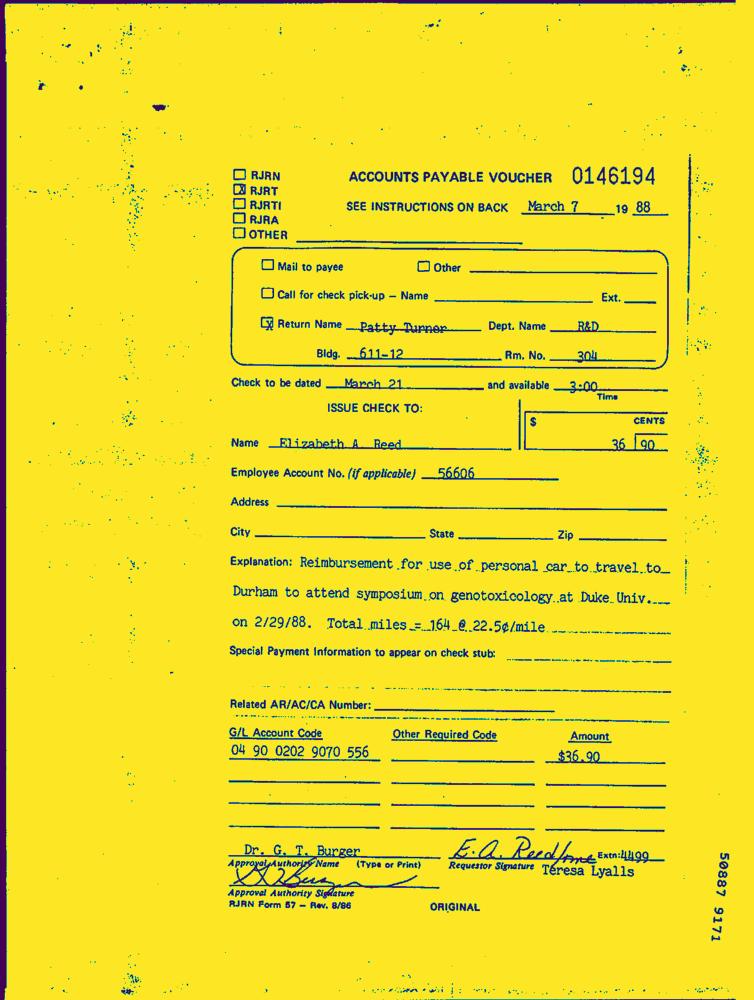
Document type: Invoice-Doc